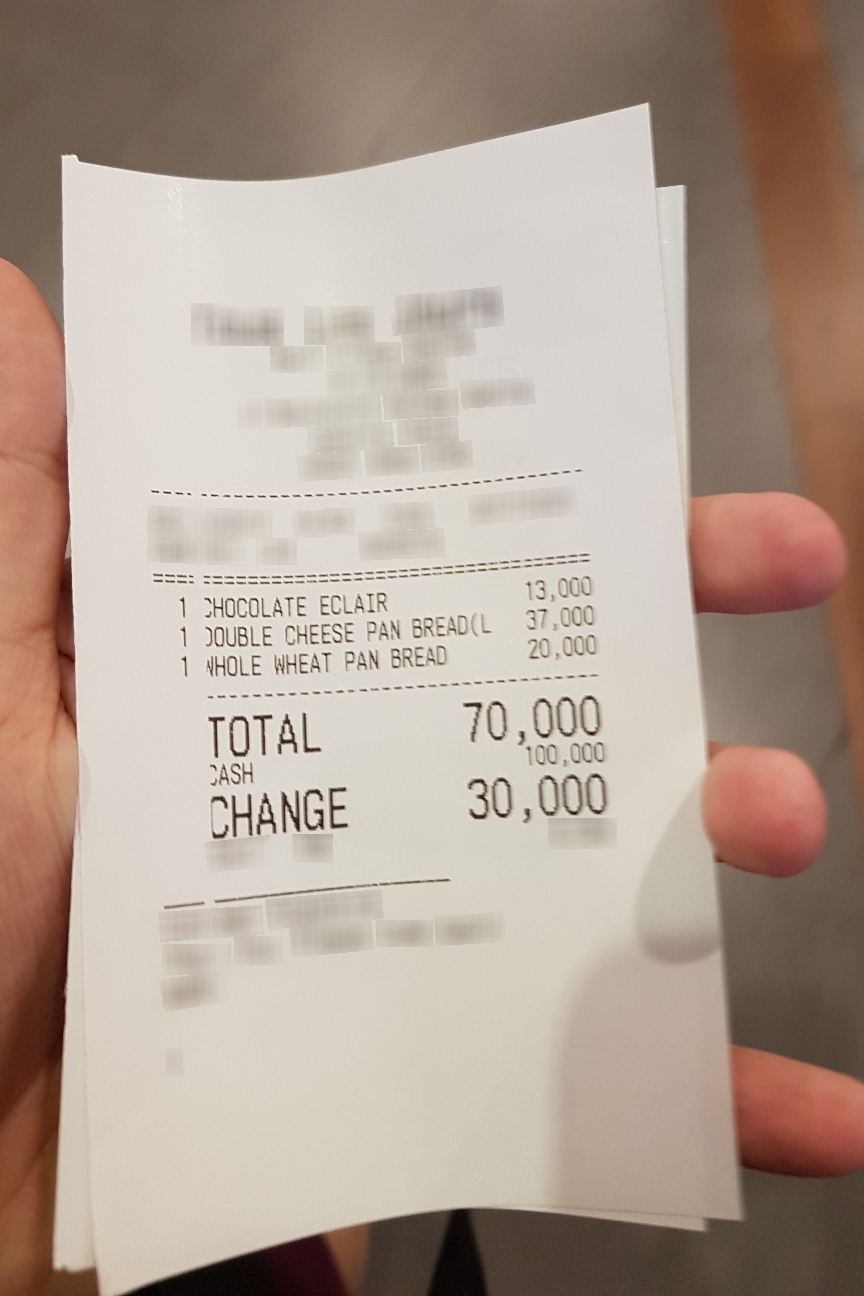
Number of items: 3
Total: 70,000
OCR text regions:
text: 1
text: CHOCOLATE
text: ECLAIR
text: 13,000
text: 1
text: DOUBLE
text: CHEESE
text: PAN
text: BREAD(L
text: 37,000
text: 1
text: WHOLE
text: WHEAT
text: PAN
text: BREAD
text: 20,000
text: TOTAL
text: 70,000
text: CASH
text: 100,000
text: CHANGE
text: 30,000